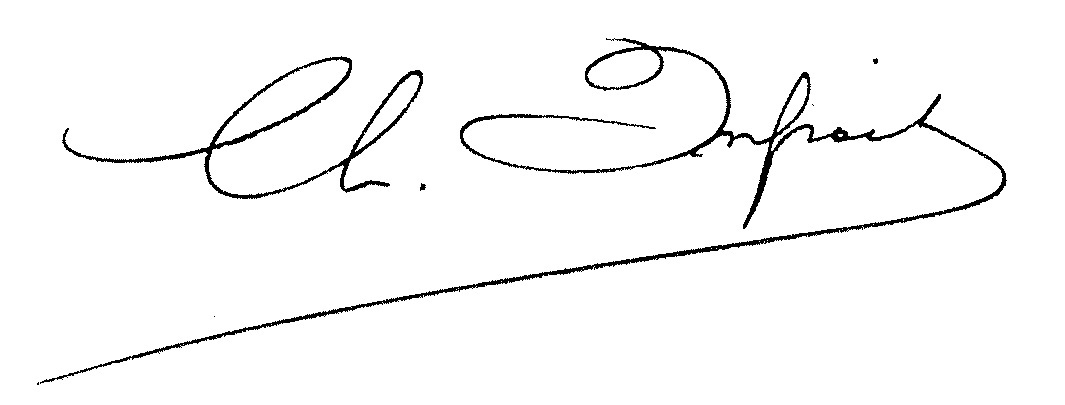
Signature of: charles infroit